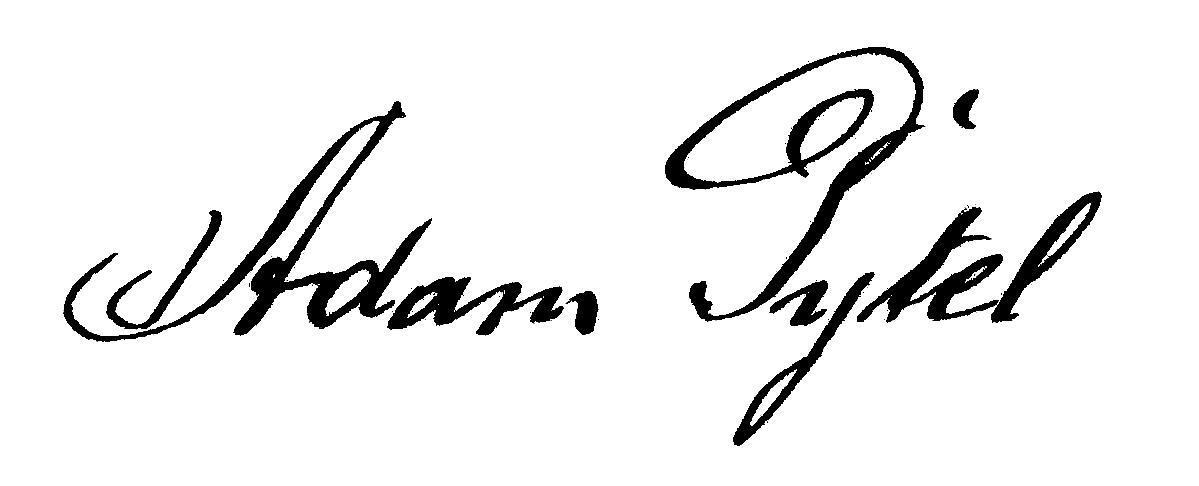
Signature of: adam pytel